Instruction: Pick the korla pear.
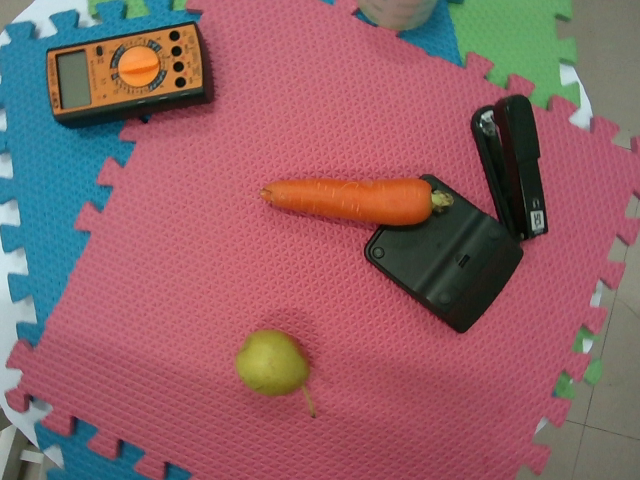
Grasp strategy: vertical